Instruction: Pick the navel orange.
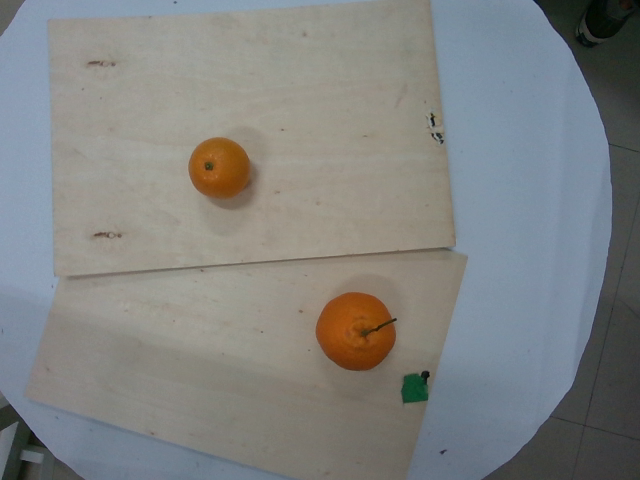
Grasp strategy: vertical